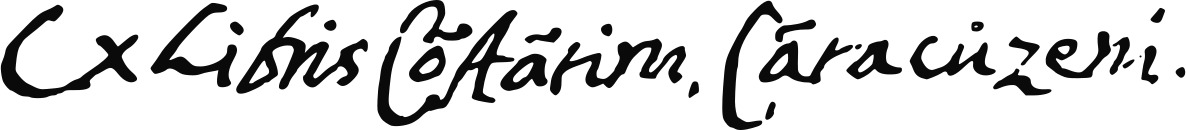
Signature of: constantin cantacuzino